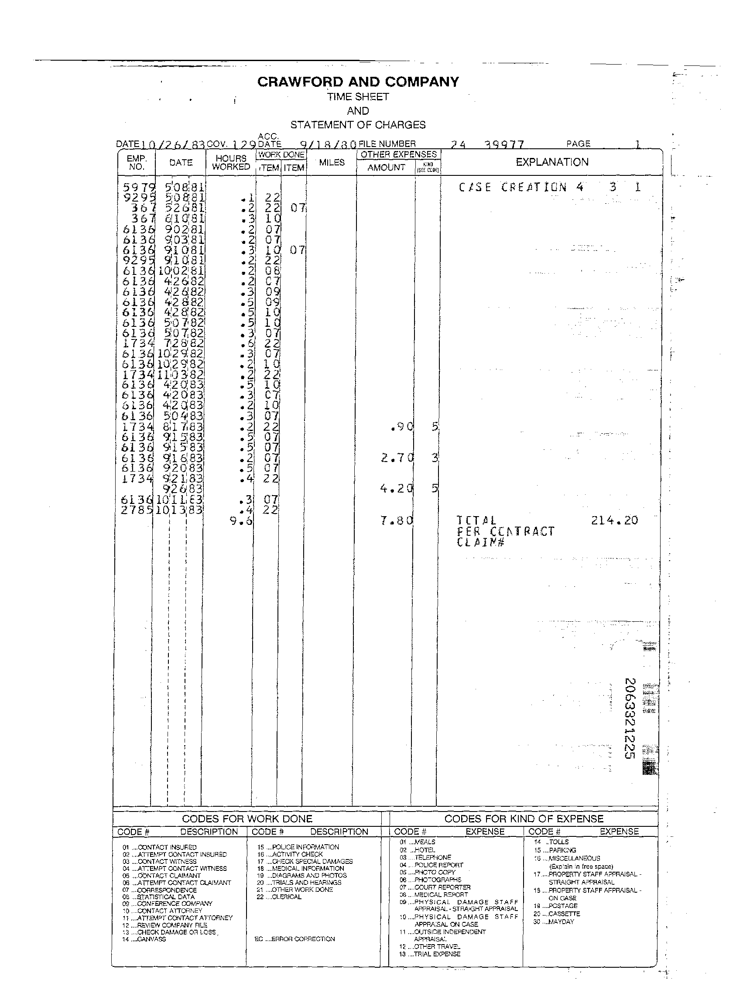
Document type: Invoice